Question: Can you provide the account number mentioned in the document?
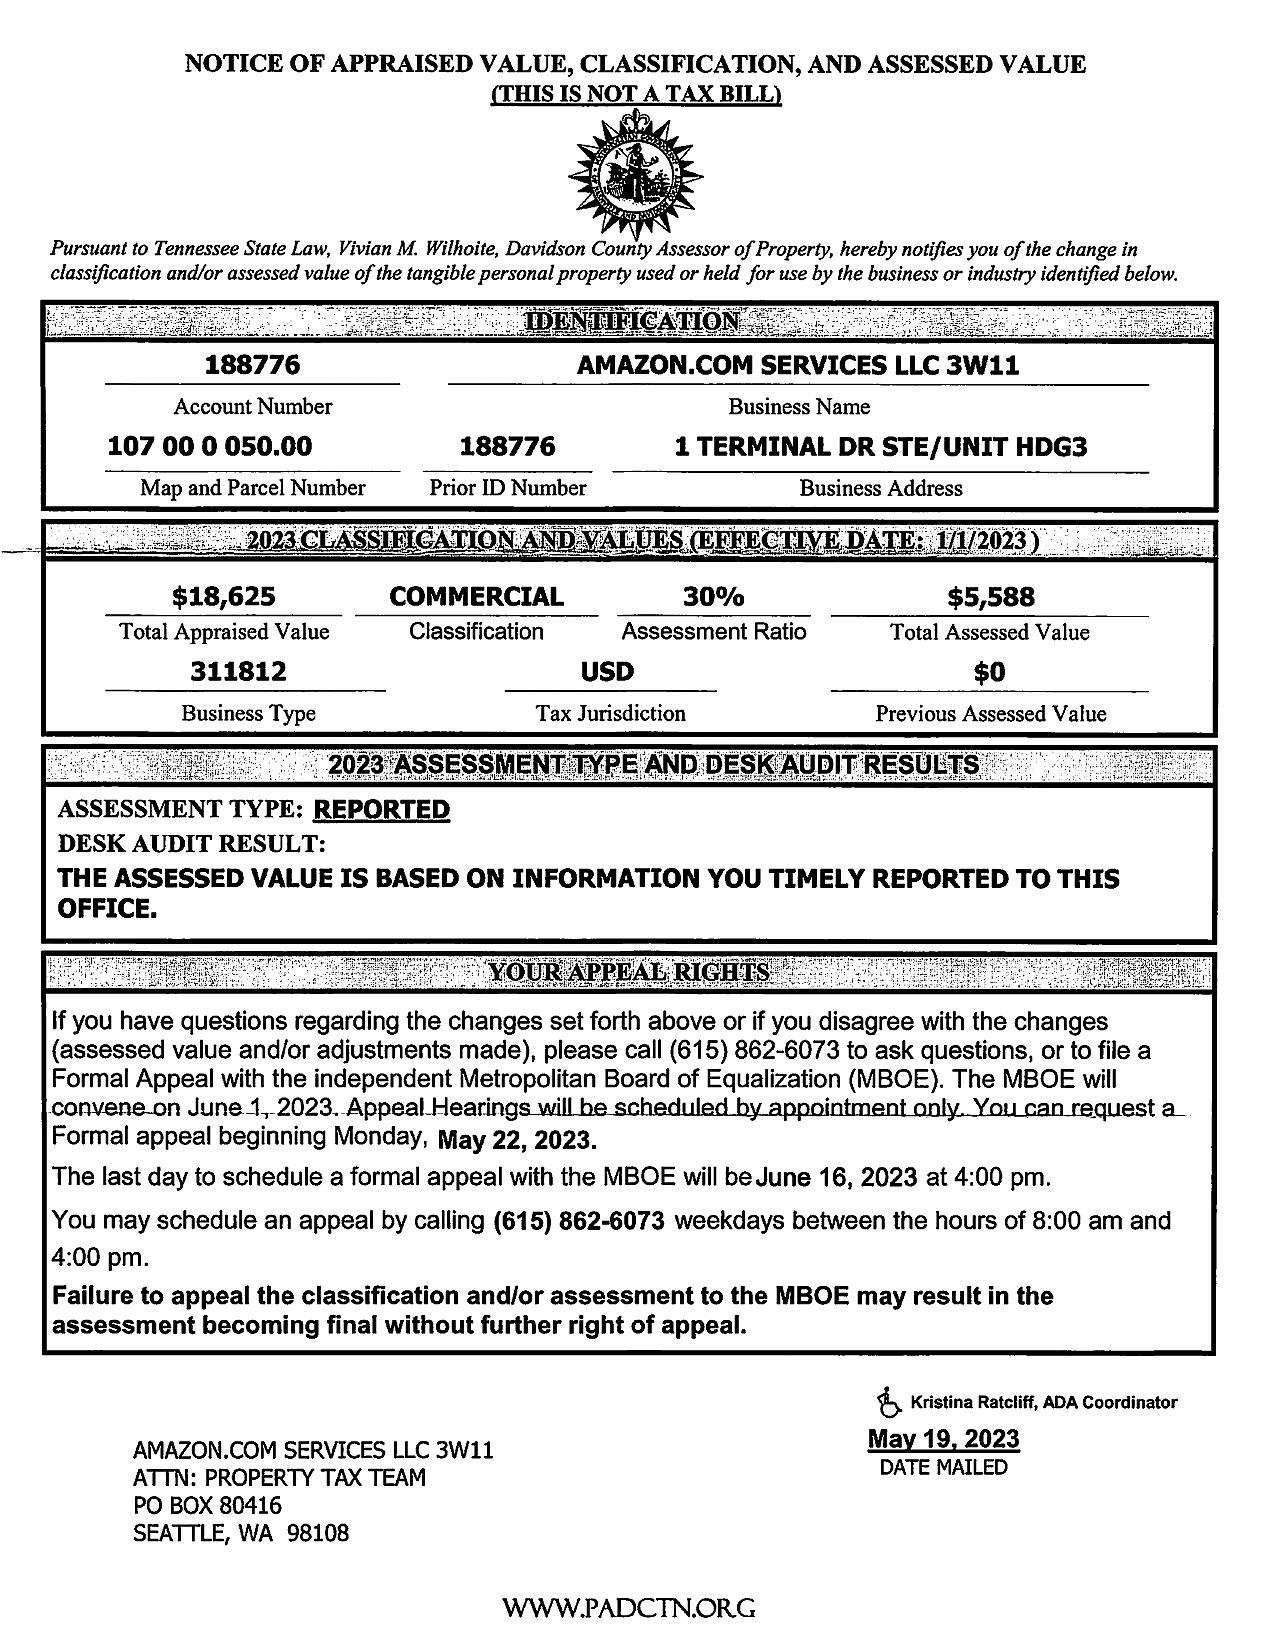
Answer: "188776"